Question: What was observed in the imaging?
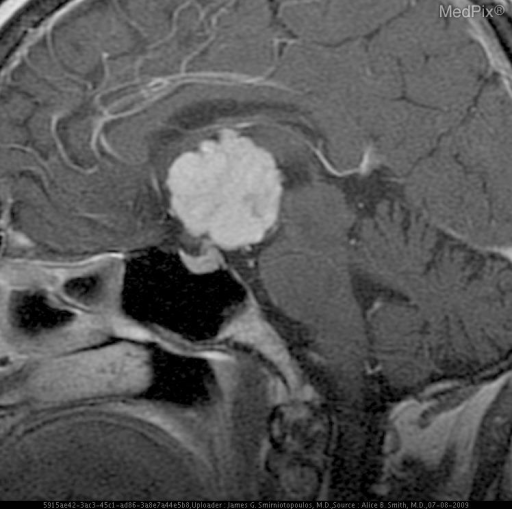
Answer: The imaging shows Relatively homogeneous mass in the region of third ventricle and hypothalamus There is a relatively homogeneously enhancing mass in the region of the third ventricle..